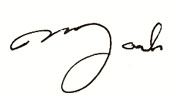
Signature of: mark hanson